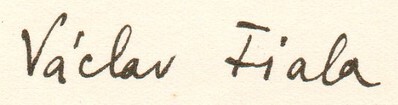
Signature of: václav fiala